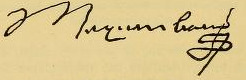
Signature of: maximilian ii holy roman emperor